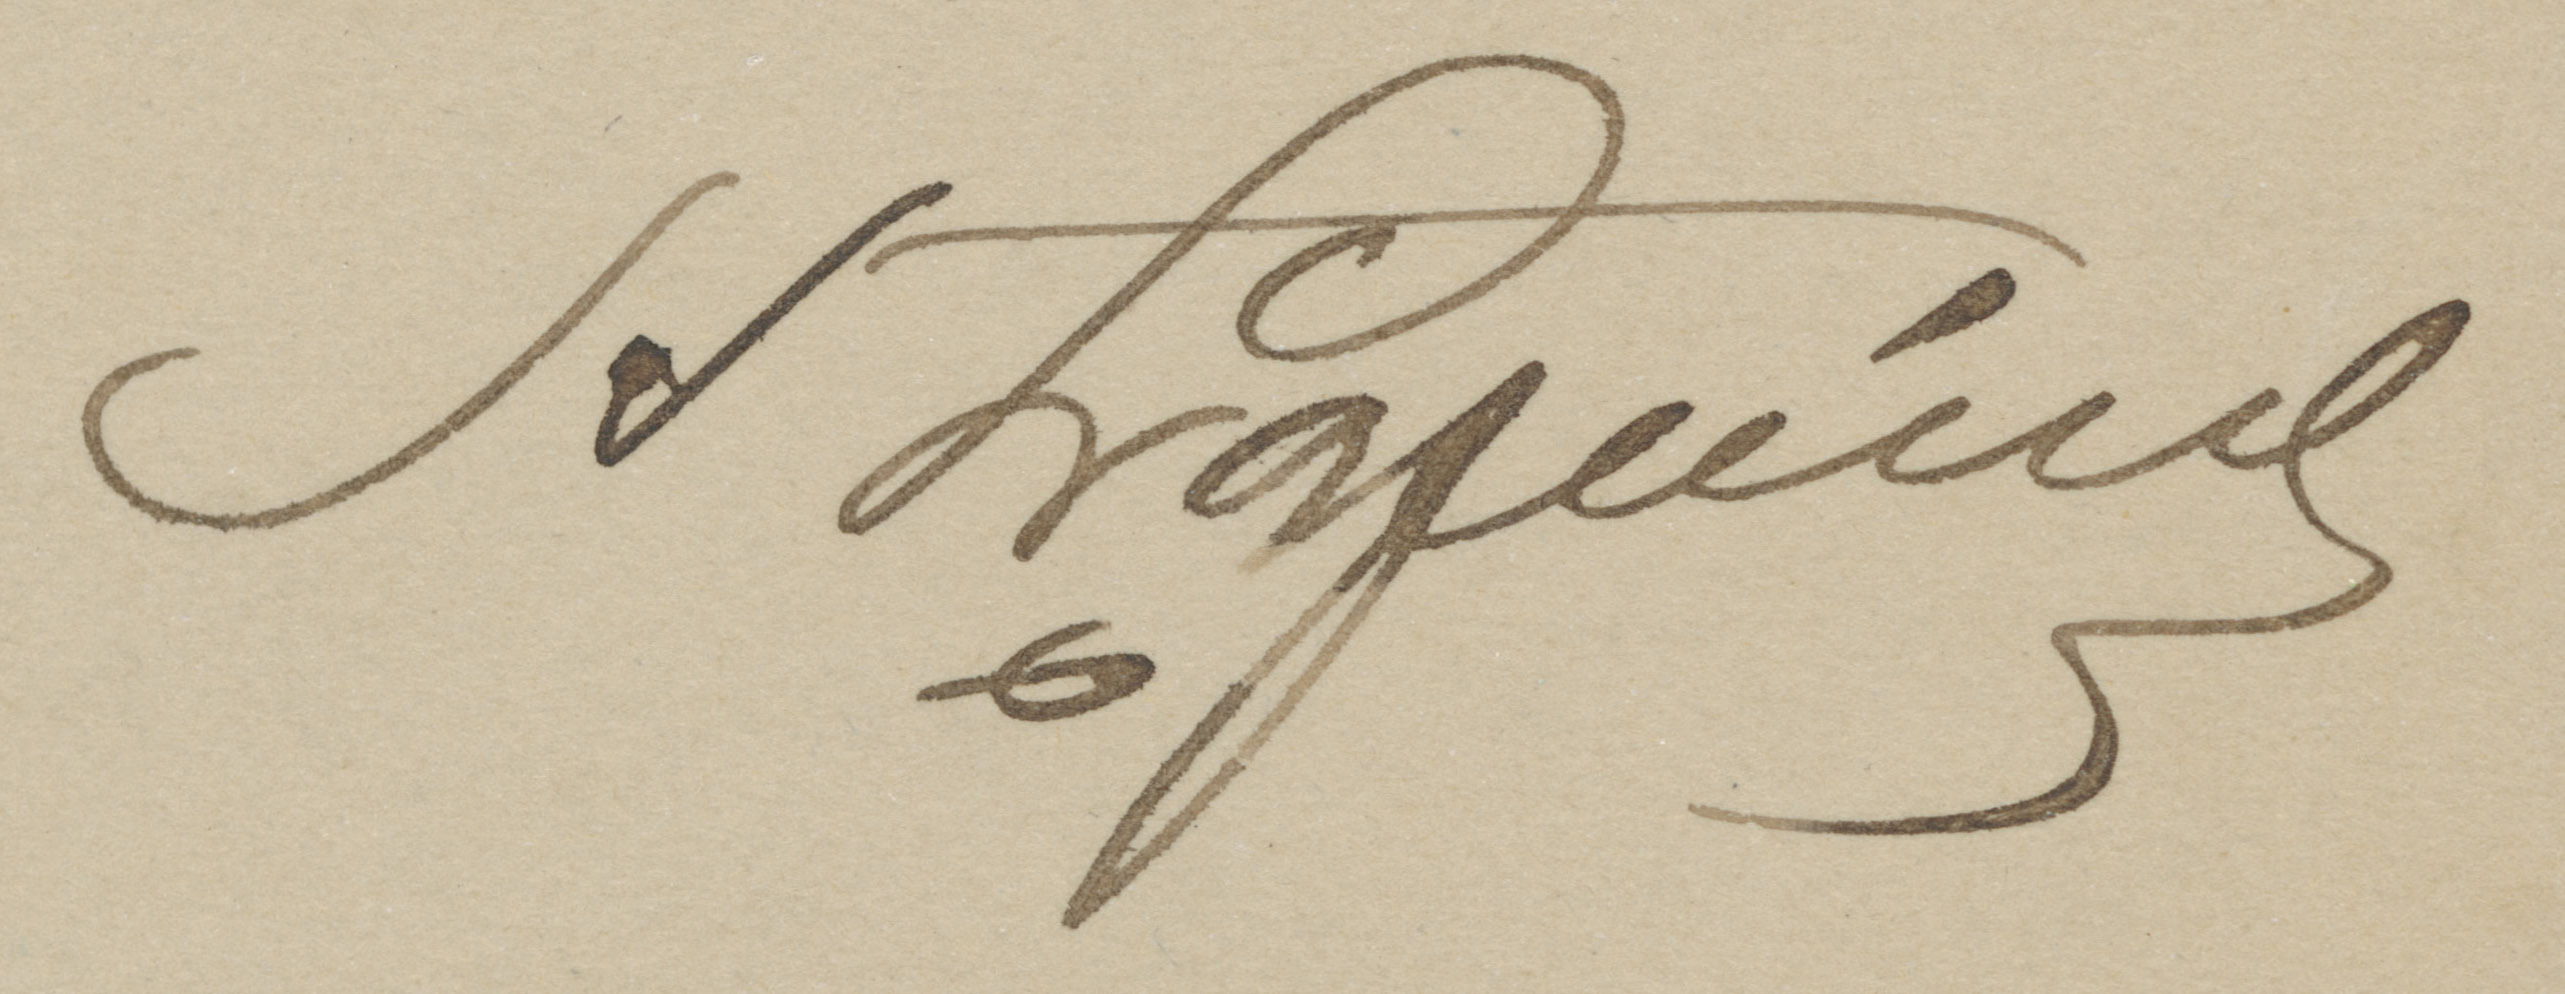
Signature of: stanisław łąpiński